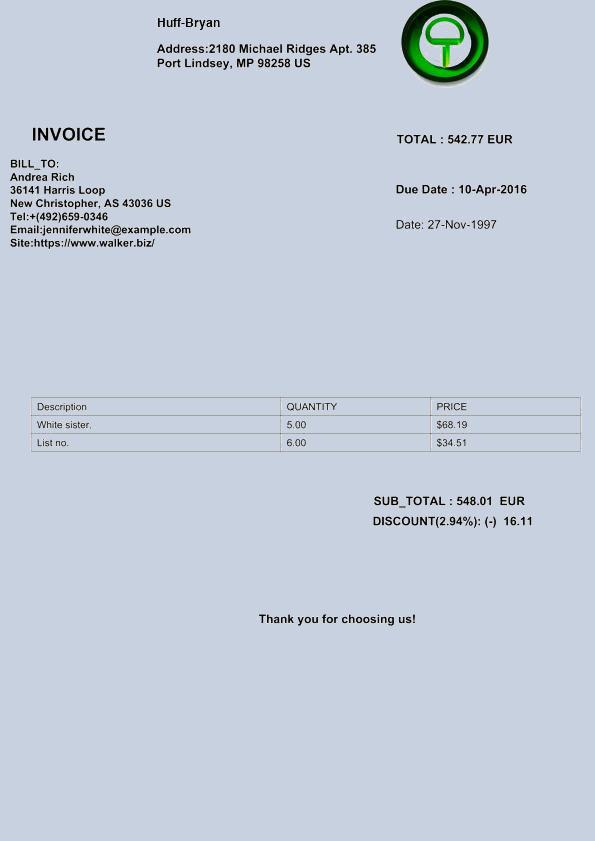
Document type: Invoice